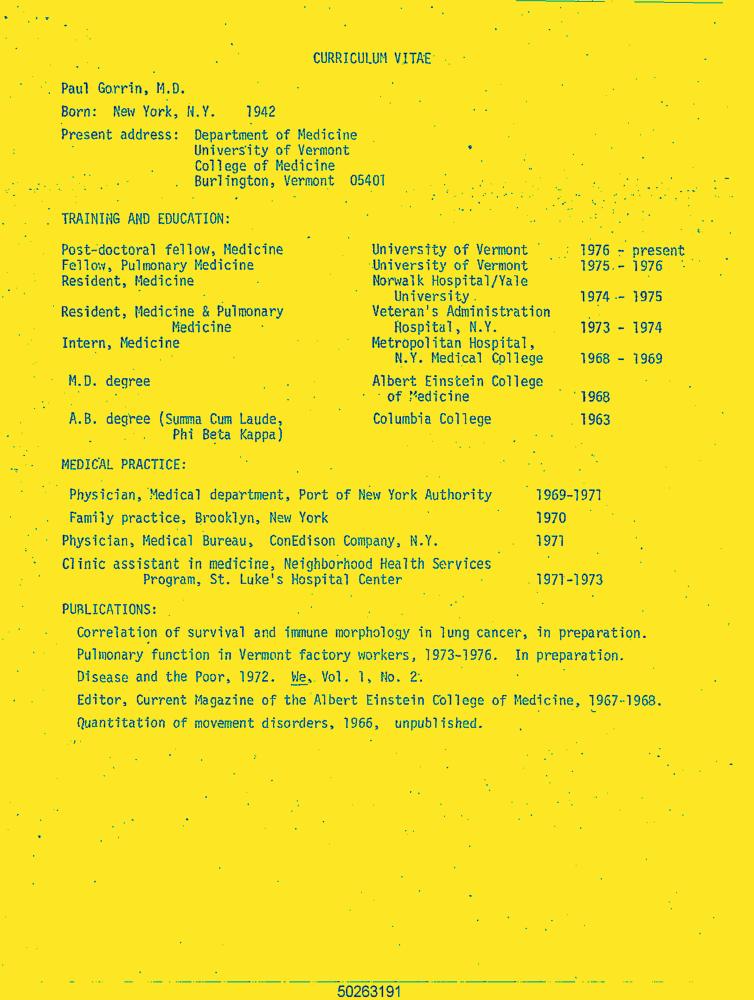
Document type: Resume-Doc